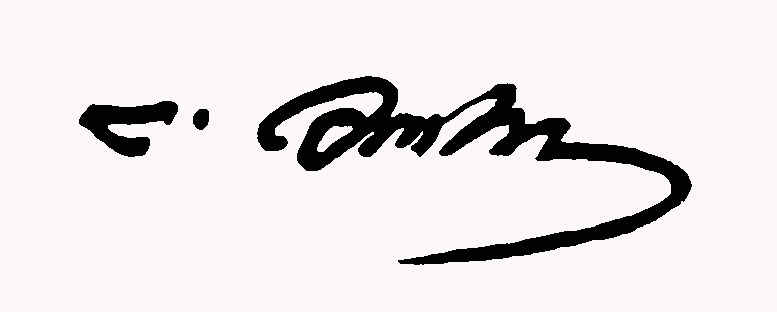
Signature of: liguri mosulishvili